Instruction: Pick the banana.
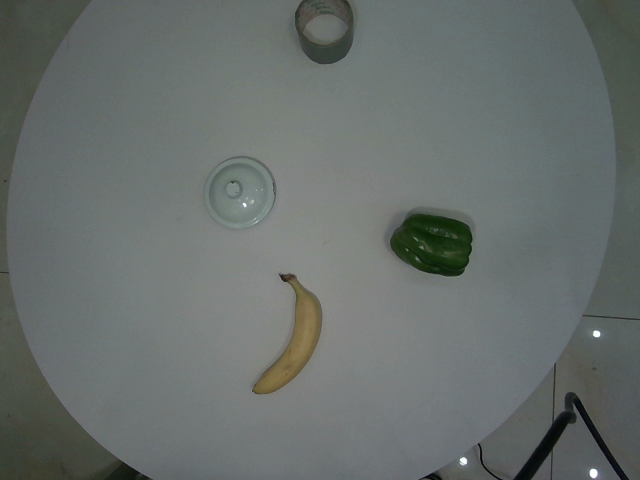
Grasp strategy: vertical